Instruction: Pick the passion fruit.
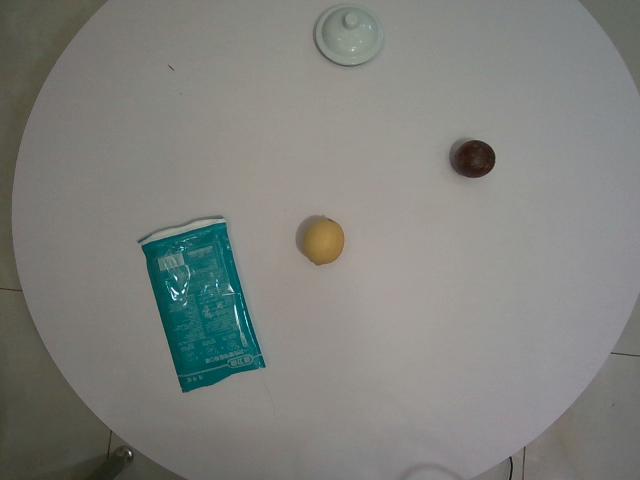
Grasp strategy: vertical